Please extract the written amount, numerical amount, recipient's name, date on the cheque, and the bank's name from the image.
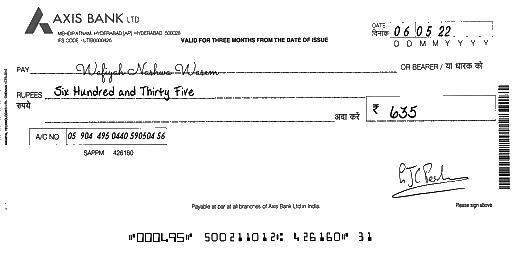
amt_in_words: Six Hundred and Thirty Five
amt_in_figures: 635
payee_name: Wafiyah Nashwa Wasem
bank_name: AXIS BANK
cheque_date: 06/05/22